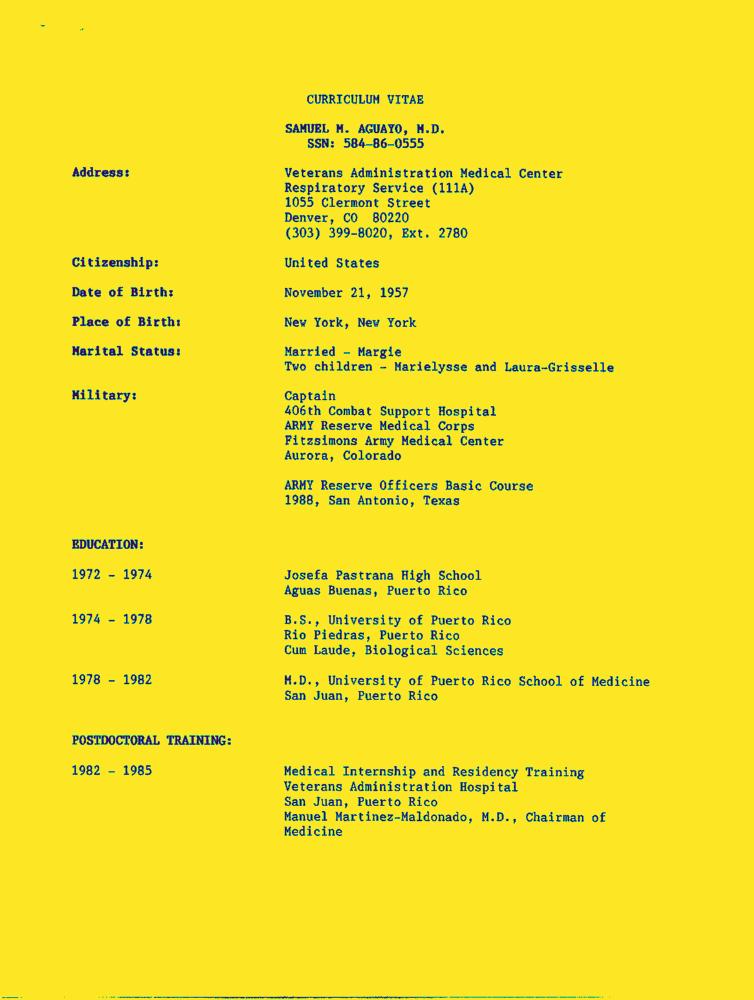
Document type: Resume-Doc